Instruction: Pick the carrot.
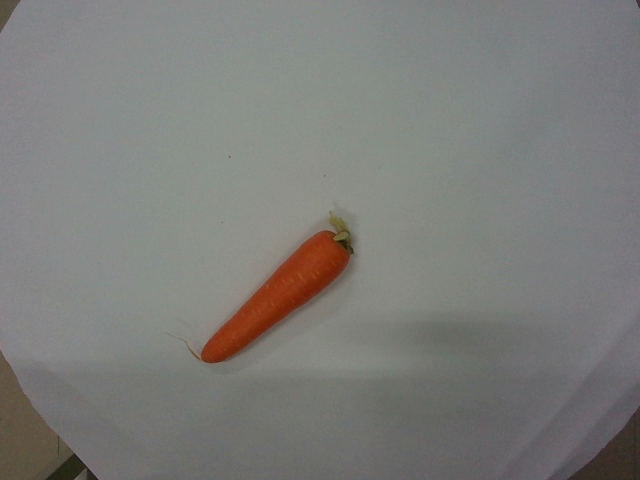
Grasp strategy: vertical